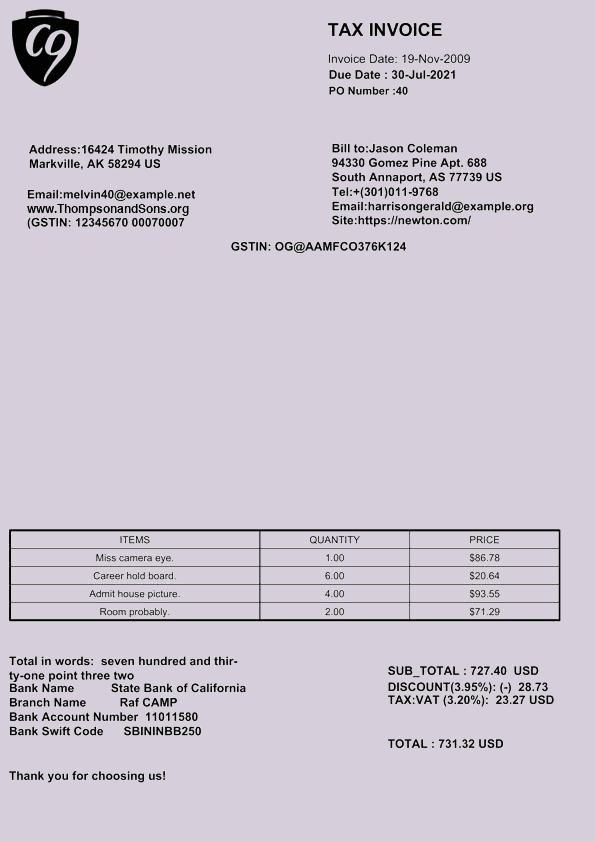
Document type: Invoice